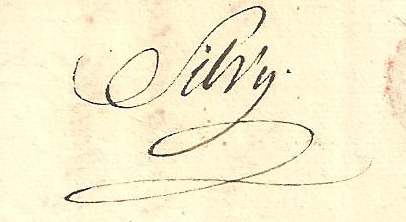
Signature of: louis silvy